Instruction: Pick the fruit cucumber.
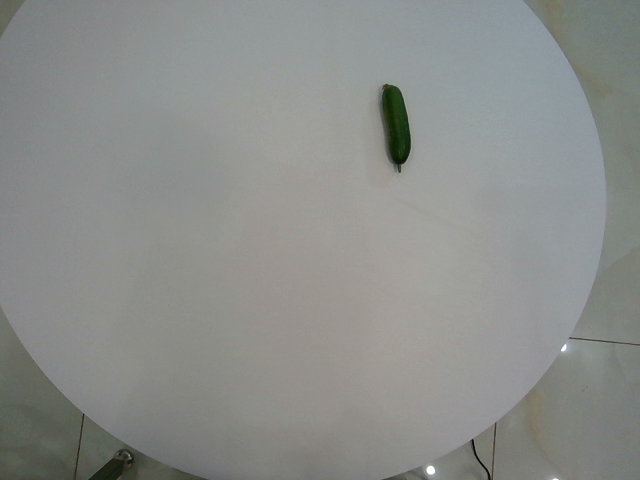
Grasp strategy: vertical